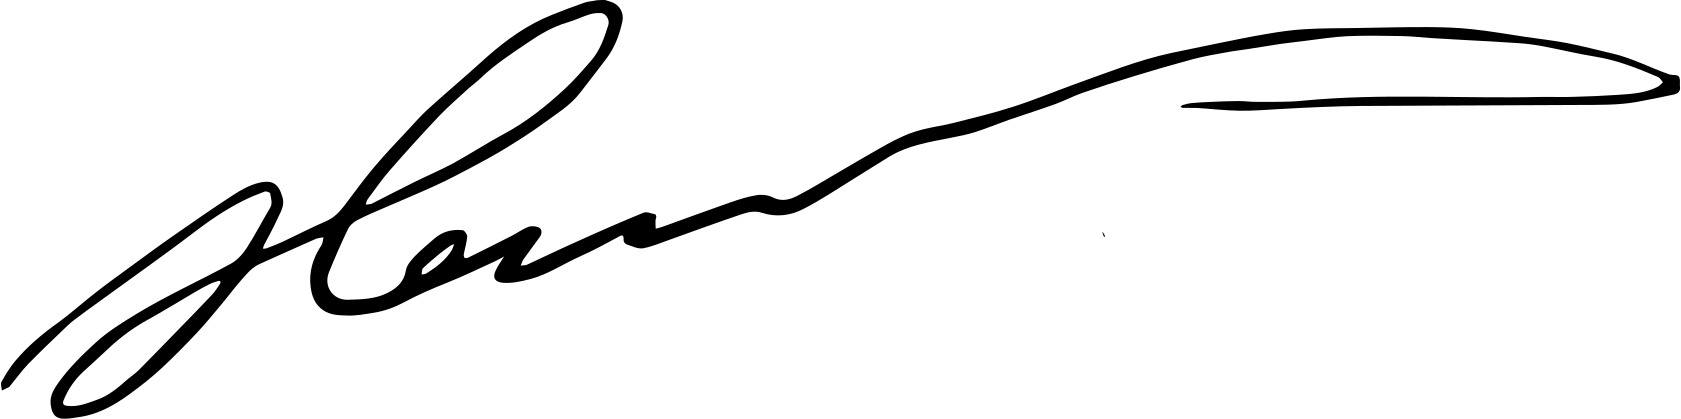
Signature of: josé gregorio hernández